Patient: Female, age 5
A five year old girl, born in Romania and affected by neonatal hypoxic-ischemic encephalopathy, was admitted to our division because of fever and lymphadenopathy. The lymph-node was a latero-cervical, unilateral, painful, swelling lymph node fixed but soft in the middle, with the overlying skin appearing thin, shiny and erythematous. Lymph node characteristics did not change despite amoxicillin -clavulanate and anti-inflammatory therapy.
The neck ultrasonography (US) highlighted hypoecoic, bunched, necrotic lymph nodes measuring 4.5 cm as a whole.
TST showed a positive reaction (>15 mm induration) and the IGRA was positive.
Ziehl Nielsen staining of the smears, cultures and nucleic acid amplification, collected by three early morning gastric washings and performed for up to three consecutive days, gave negative results for Mtb. Urine tests (Ziehl Neelsen staining, cultures and nucleic acid amplification) were negative too. Chest x-ray and abdominal US evaluation were negative.
Surgical evaluation was performed and lymph nodes drainage was carried out by fine needle aspiration. The analyses carried out on the drained material showed a positivity of nucleic acid amplification (PCR) for Mtb.
An anti-TB therapy with INH, RMP and PZD was begun. After the beginning of the therapy, girl's clinical conditions improved, fever disappeared and lymph nodes size progressively diminished.
TB lymphadenitis in superficial nodes is the most common form of extrapulmonary TB in children. The laterocervical nodes become involved secondary to the extension of a primary pulmonary lesion. Lymph nodes localization develops 6-9 months after an initial TB infection.
In developed countries more than two-thirds of pediatric lymphadenopathy have infectious causes other than TB, therefore cases of lymphadenitis are commonly treated with a high-spectrum antibiotic; nevertheless, it would be mandatory to give the instruction to return for reevaluation in case of no clinical improvement in order to perform other investigations to reach a final diagnosis.
In our case, patient's medical history, familiar origins from a TB endemic country, and the particular lymph node characteristics (unilateral, involving multiple nodes, fixed to underlying tissues, initially non-tender, solid, covered by erythematous skin and successively tending to colliquation and fluctuation), should give the suspect of TB etiology and allow the beginning of the diagnostic procedures described in our clinical case. Systemic signs and symptoms other than low grade fever are usually absent.
Primary medical treatment, aimed to reduction of the high-grade inflammation, could be also followed by surgical removal in order to prevent fistulae development.
Since cross-reactivity between PPD-Mantoux test and non tubercular micobacteria (NTM) antigens, and less likely between IGRA tests and NTM antigens exists, microbiological tests performed on the infected lymph nodes should be the basis of differentiating between NTM and tuberculous lymphadenopathy.
Keywords: case-report, children, management, therapy, tuberculosis
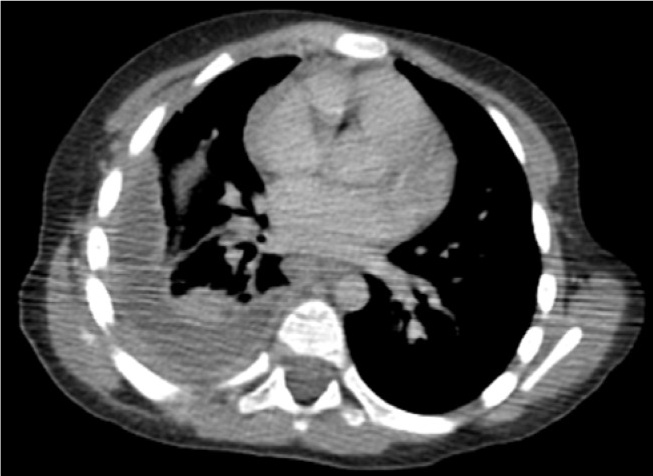